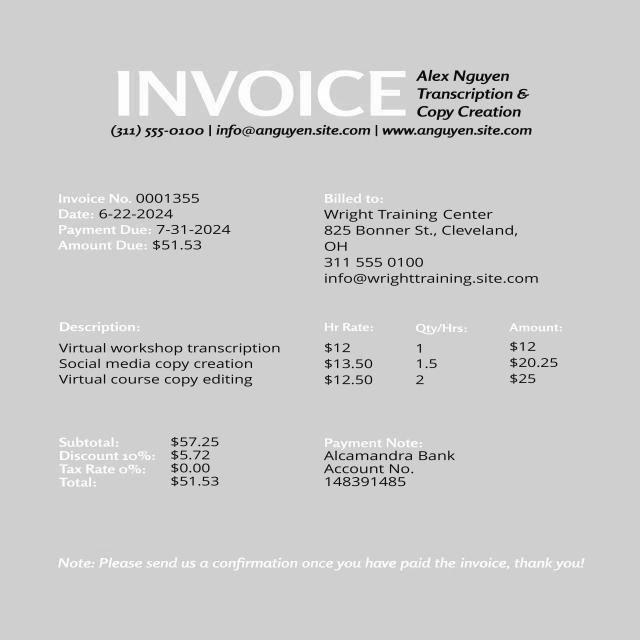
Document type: Invoice